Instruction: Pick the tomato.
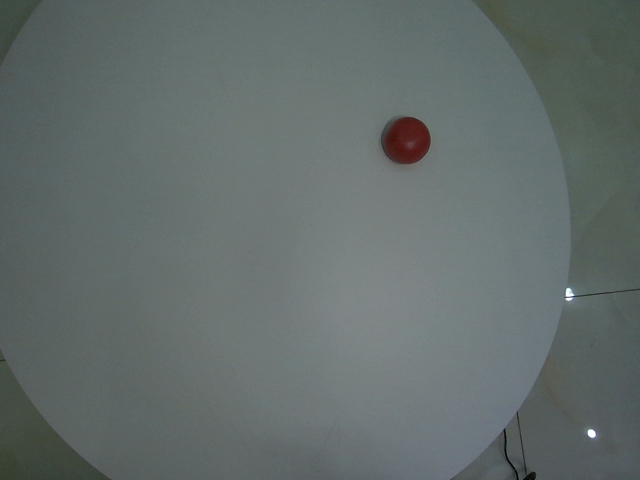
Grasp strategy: vertical